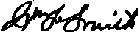
Signature of: william farrar smith